Question: What is the address or location of the property listed in the document?
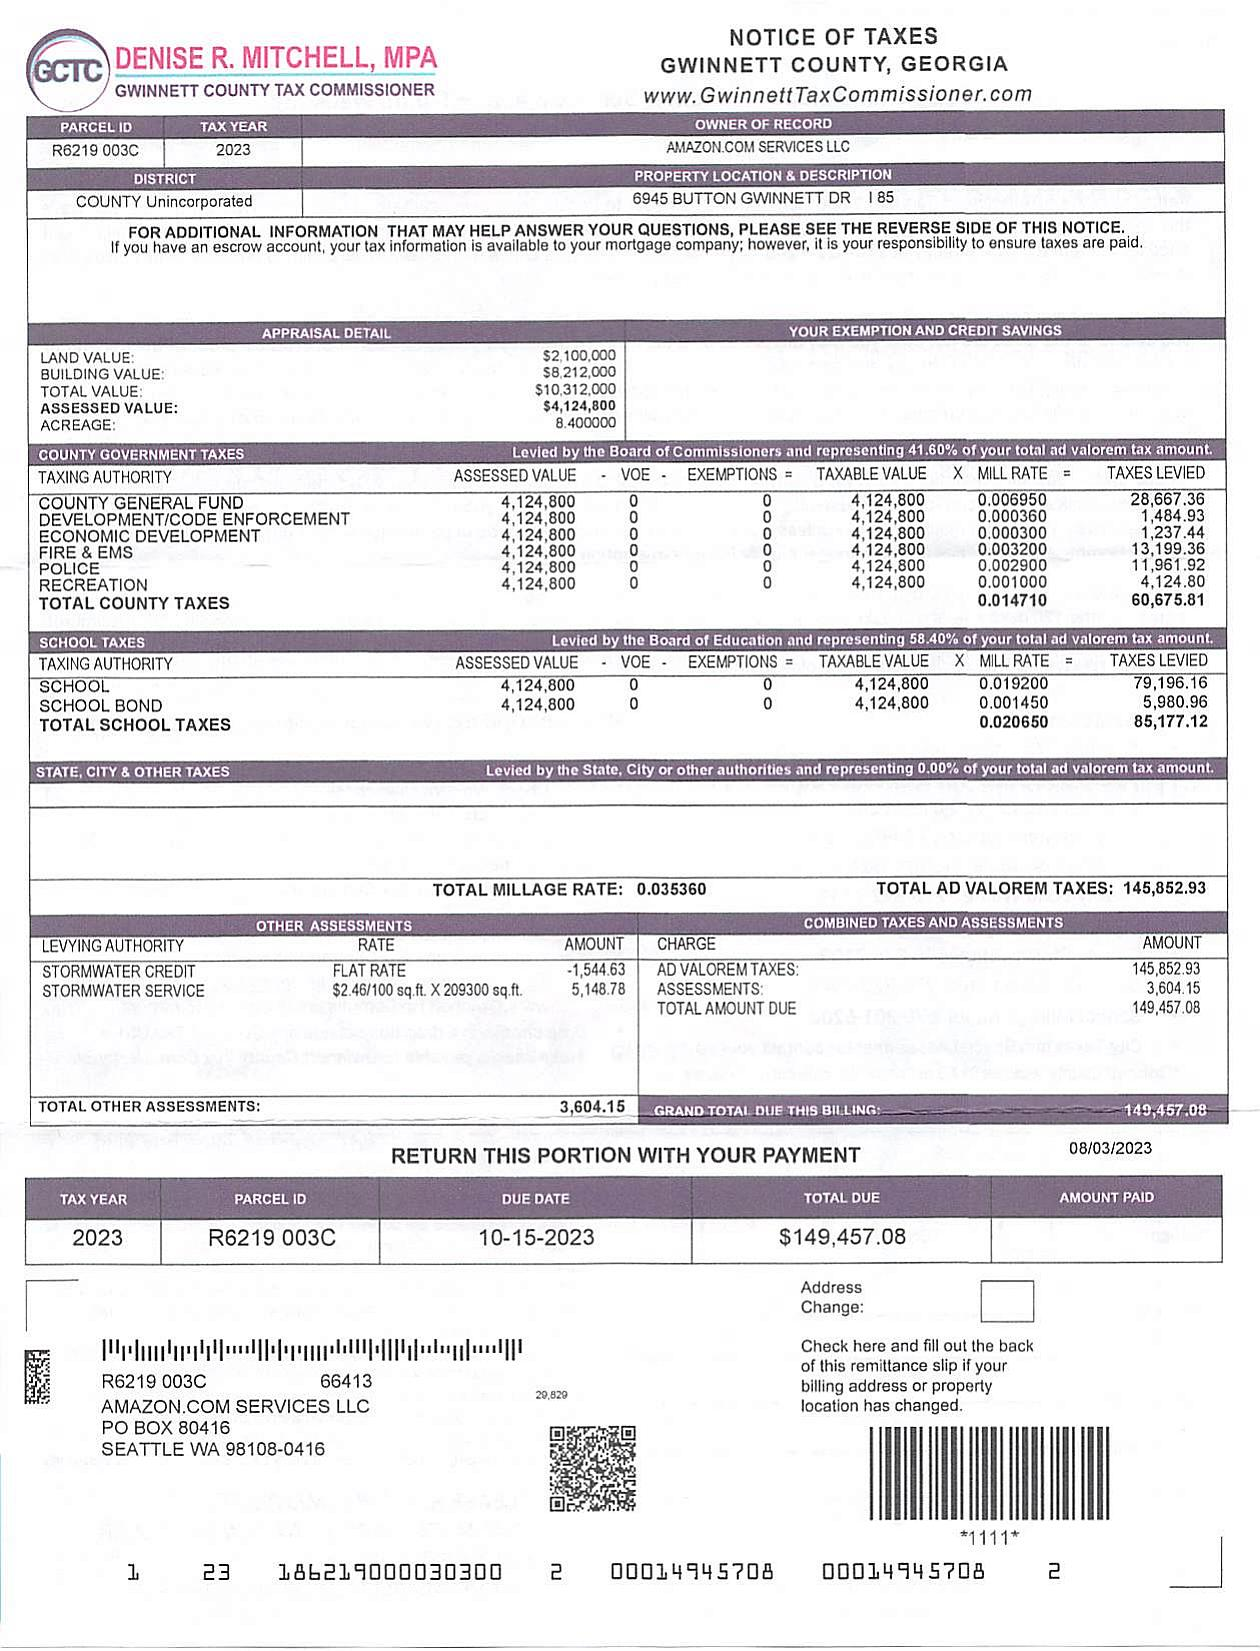
Answer: "6945 BUTTON GWINNETT DR   I 85"